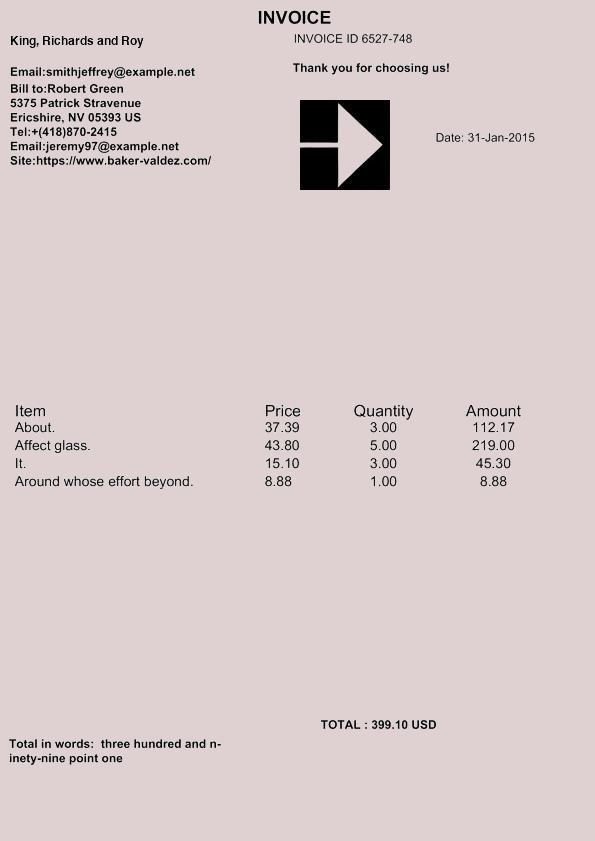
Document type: Invoice